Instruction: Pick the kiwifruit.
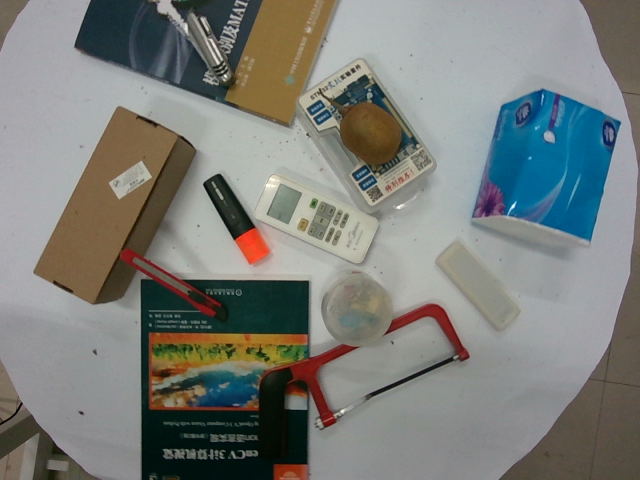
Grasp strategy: vertical